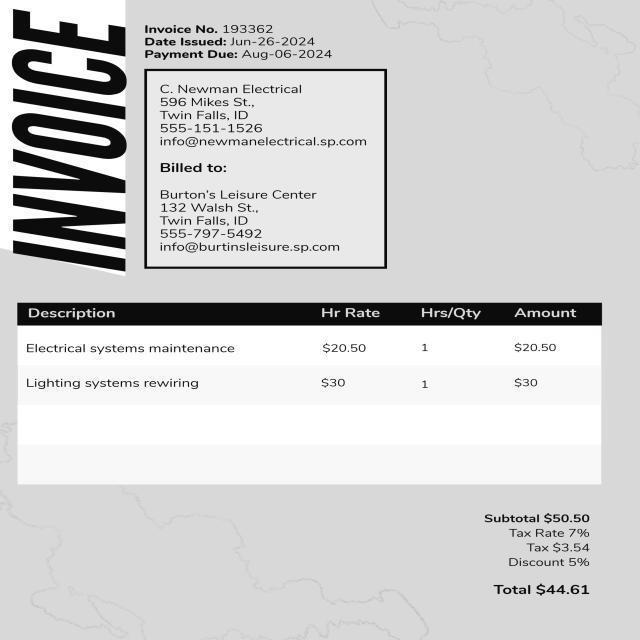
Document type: Invoice